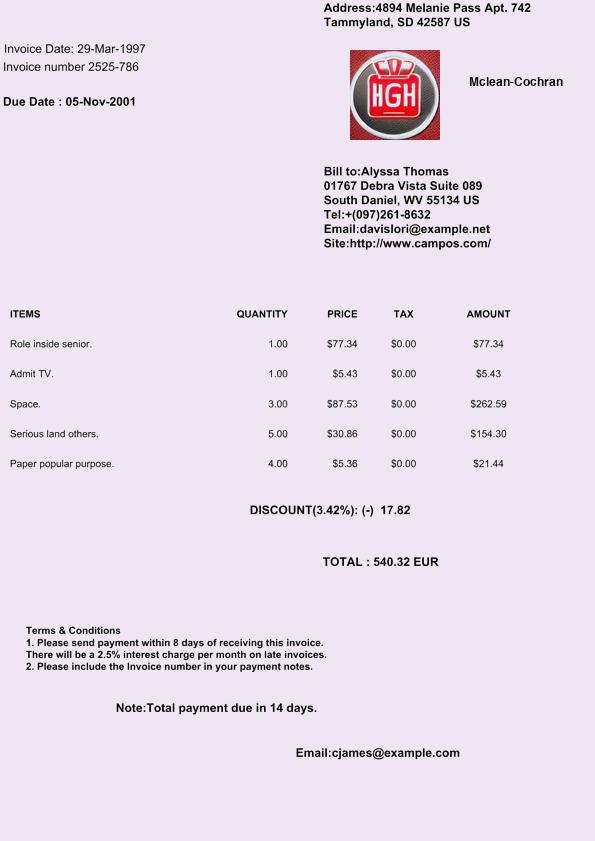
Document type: Invoice